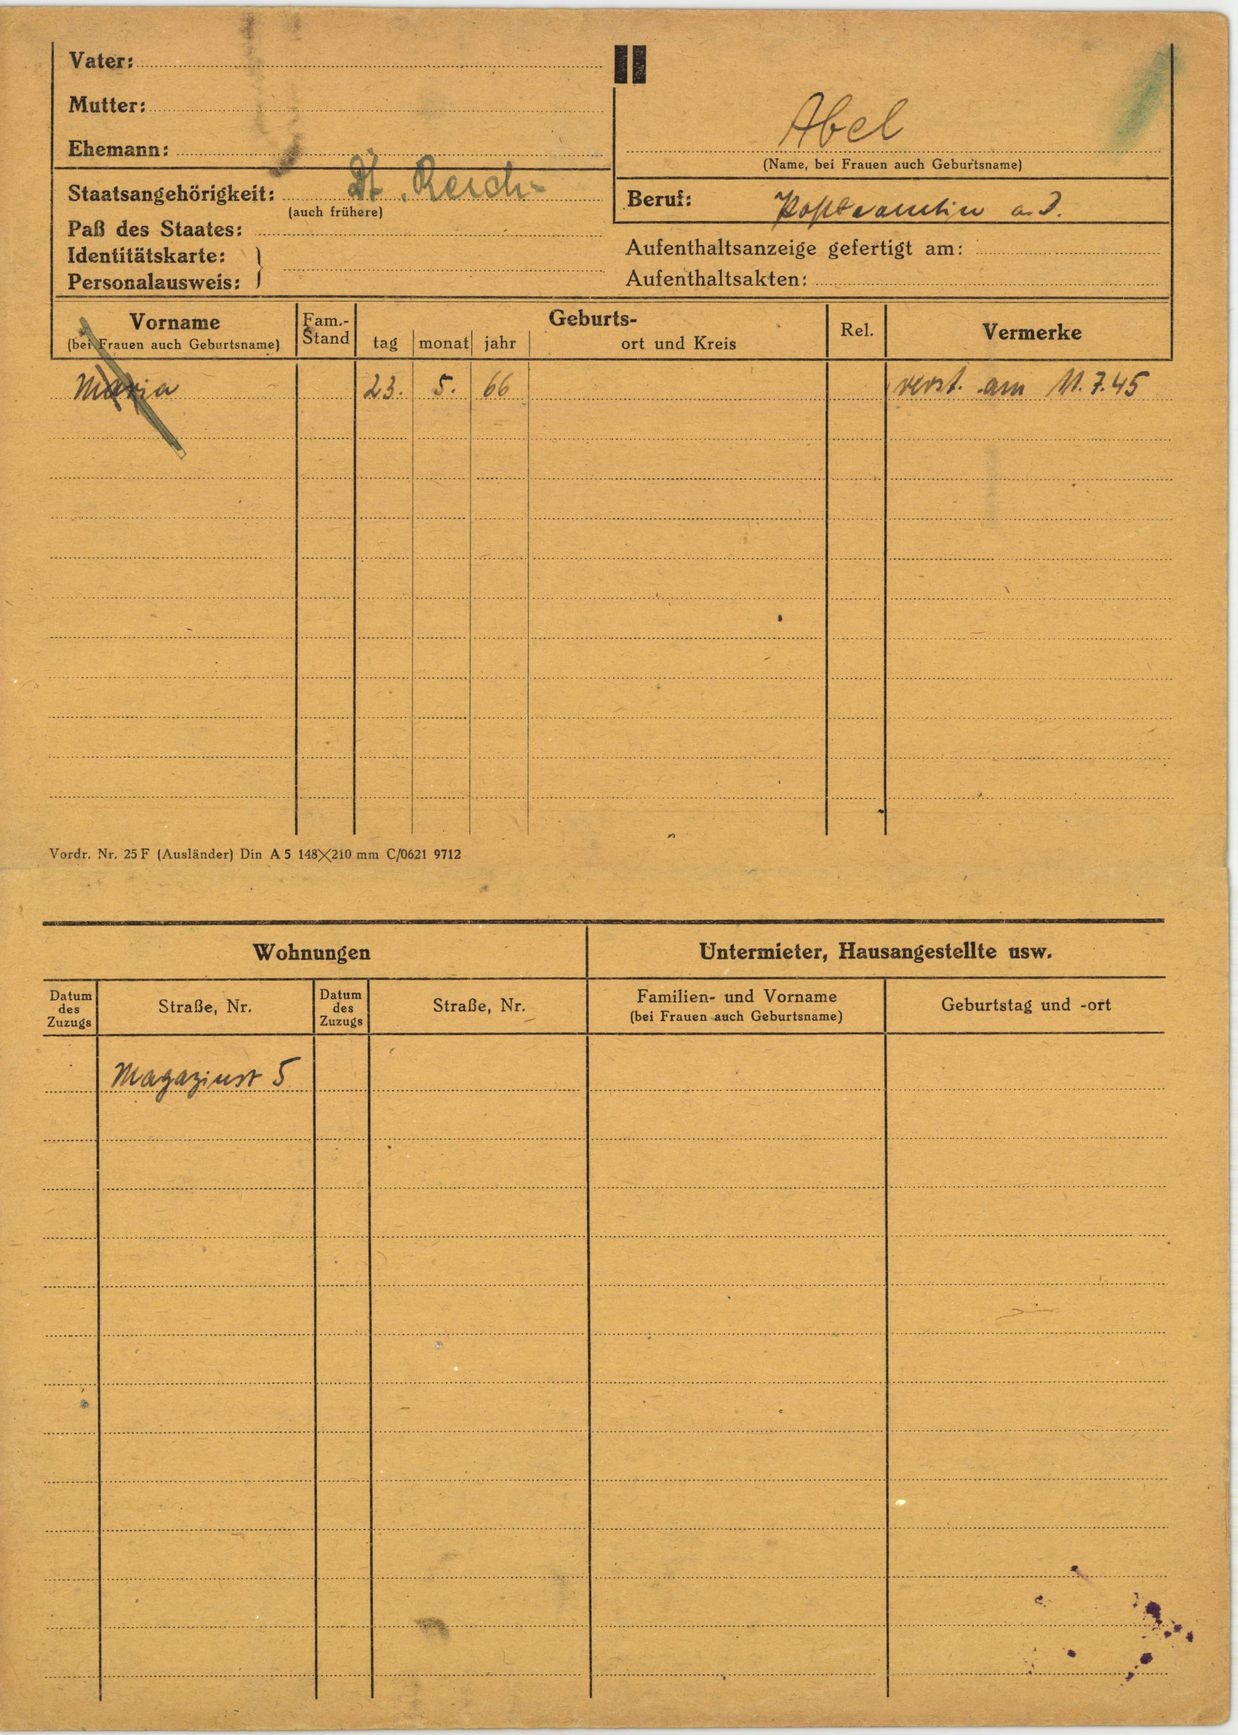
Abel